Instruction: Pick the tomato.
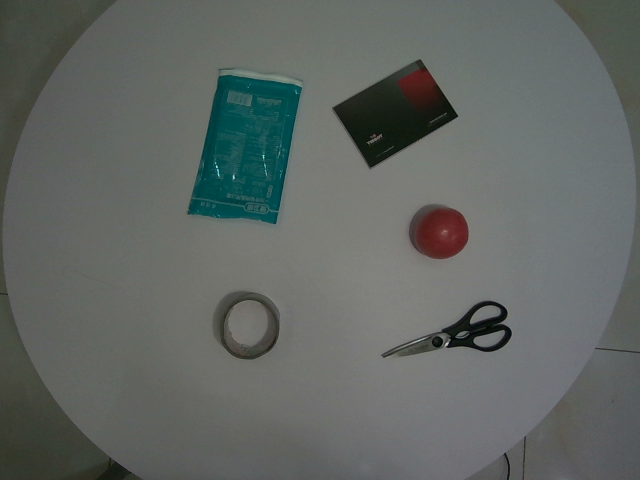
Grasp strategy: vertical